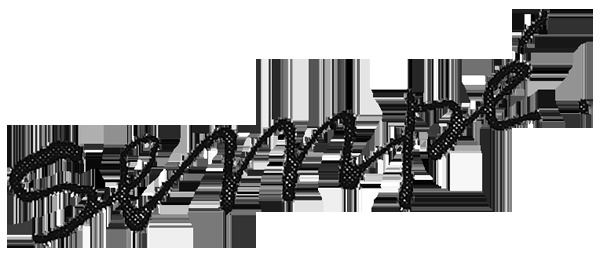
Signature of: jean jacques sempé